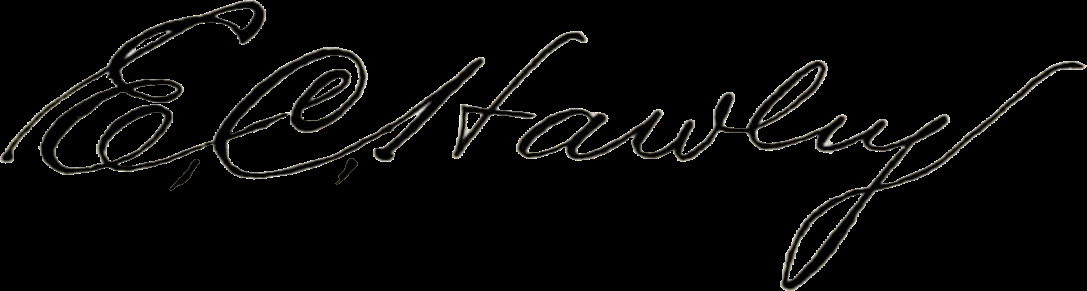
Signature of: edgar c hawley